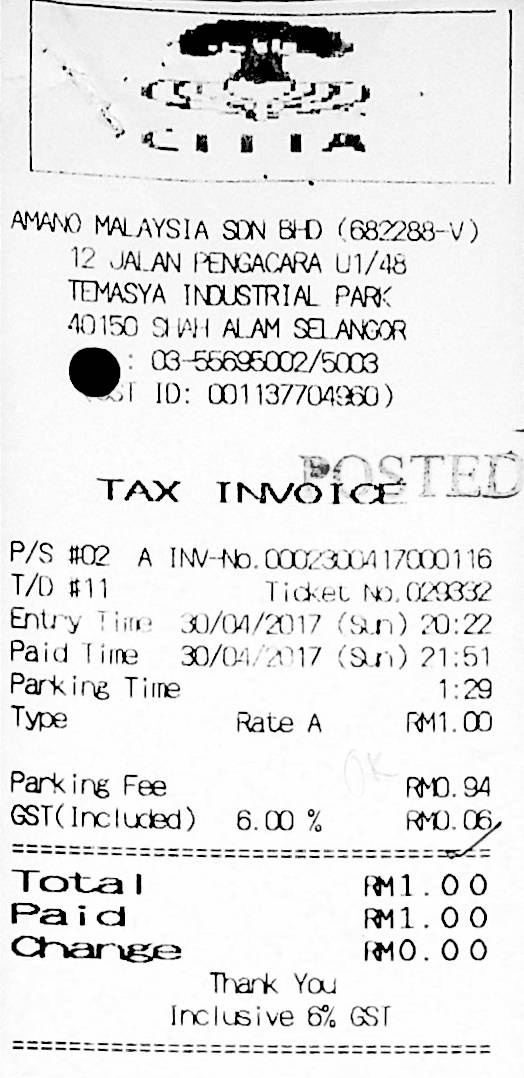
AMANO MALAYSIA SDN BHD (682288-V)
12 JALAN PENGACARA U1/48
TEMASYA INDUSTRIAL PARK
40150 SHAH ALAM SELANGOR
: 03-55695002/5003
ST ID: 001137704960)
TAX INVOICE
P/S #02
POSTED
A
INV-NO.0002300417000116
T/D #11
RM1.00
TICKET NO.029332
ENTRY TIME
PAID TIME
PARKING TIME
TYPE
30/04/2017 (SUN) 20:22
30/04/2017 (SUN) 21:51
RM1.00
RM0.00
THANK YOU
INCLUSIVE 6% GST
1:29
RM1.00
RATE A
PARKING FEE
GST(INCLUDED)
6.00 %
RM0.94
RM0.06
TOTAL
PAID
CHANGE